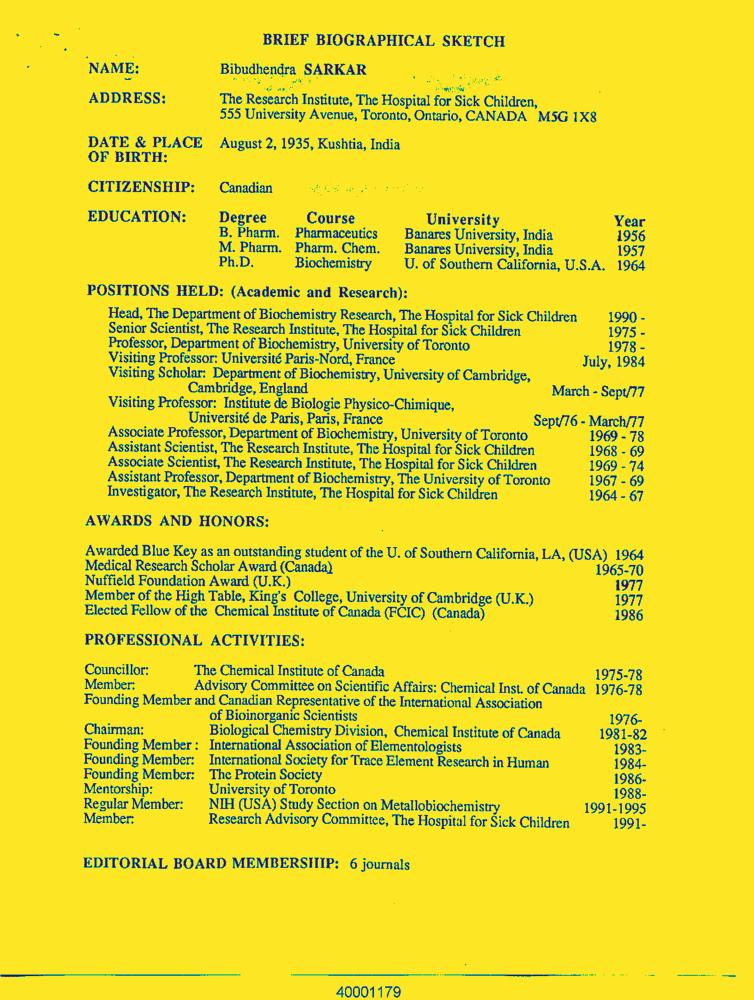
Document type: Resume-Doc